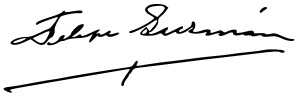
Signature of: felipe s guzmán